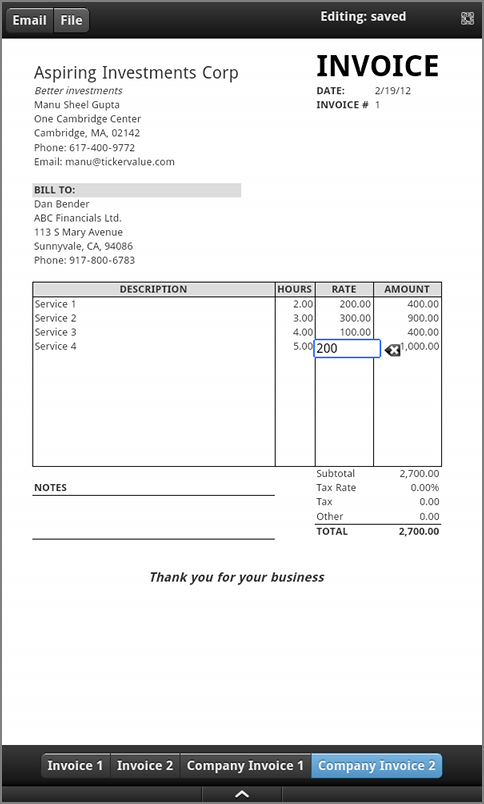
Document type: Invoice